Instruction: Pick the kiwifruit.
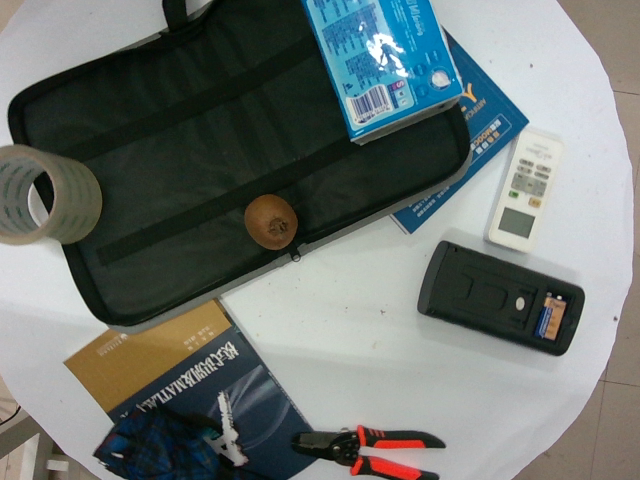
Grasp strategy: vertical